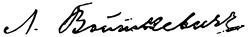
Signature of: ludwik wojtkiewicz